Question: What is the mailing or notice date provided in the document?
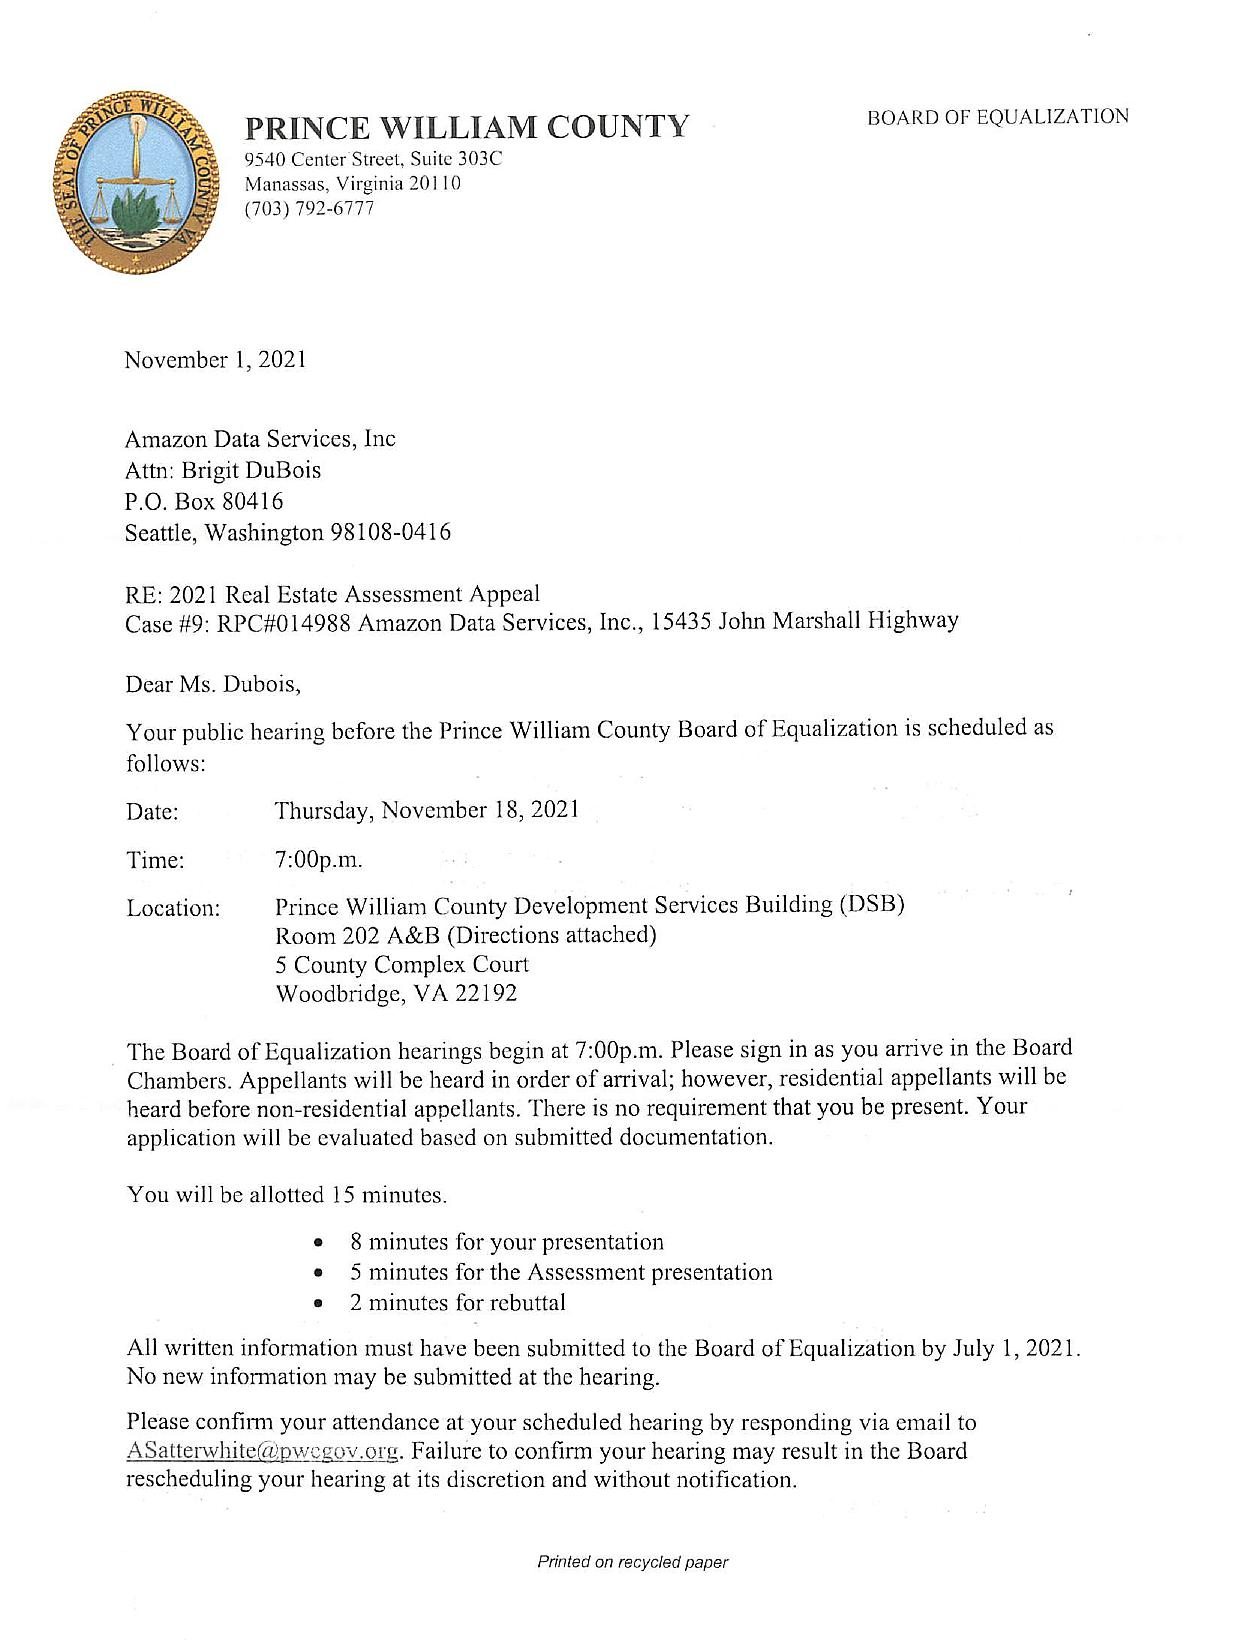
Answer: "1-Nov-21"